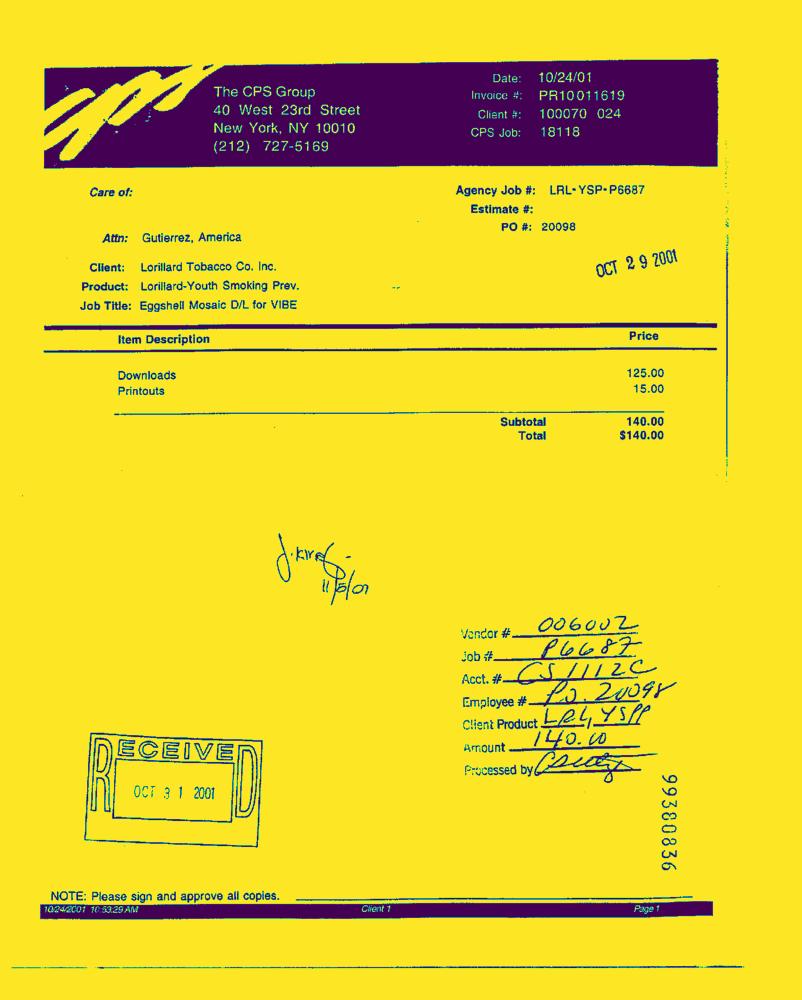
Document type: Invoice-Doc